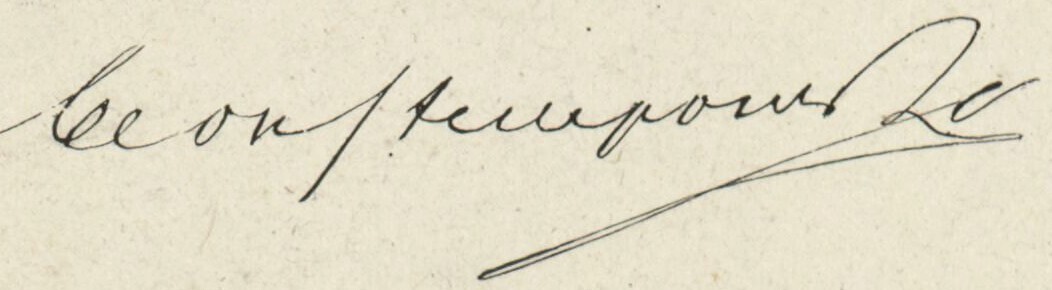
Signature of: leon stempowski